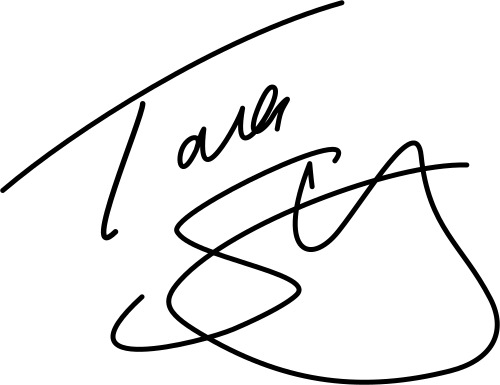
Signature of: tara strong